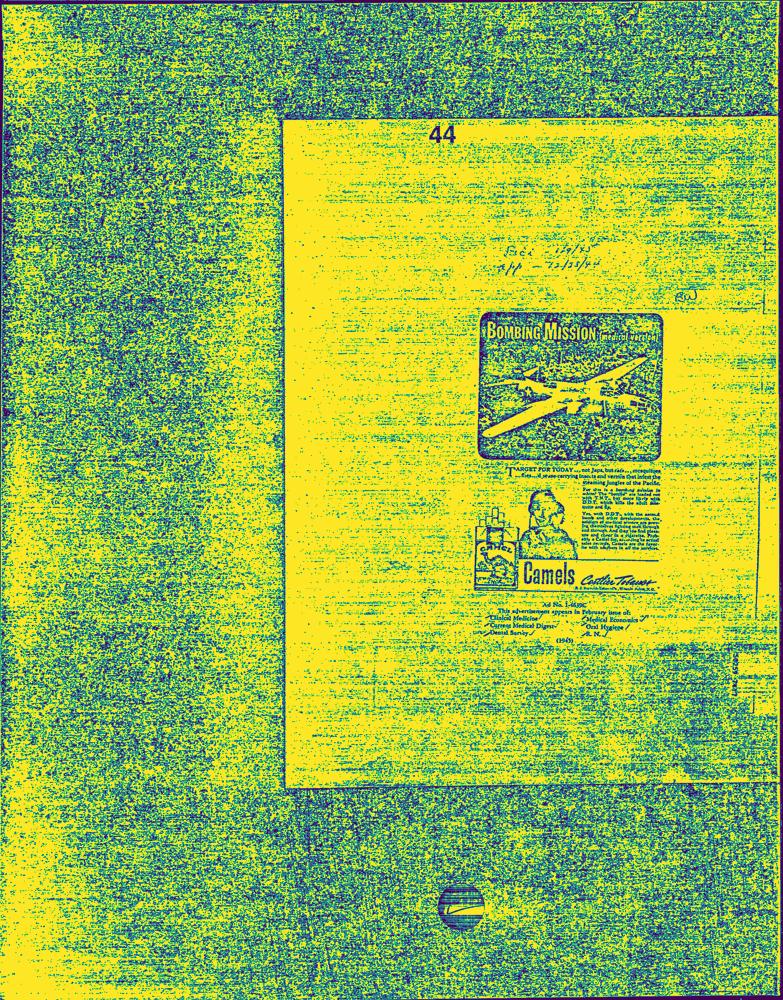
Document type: AD